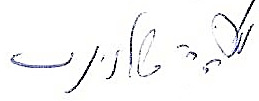
Signature of: q6602743